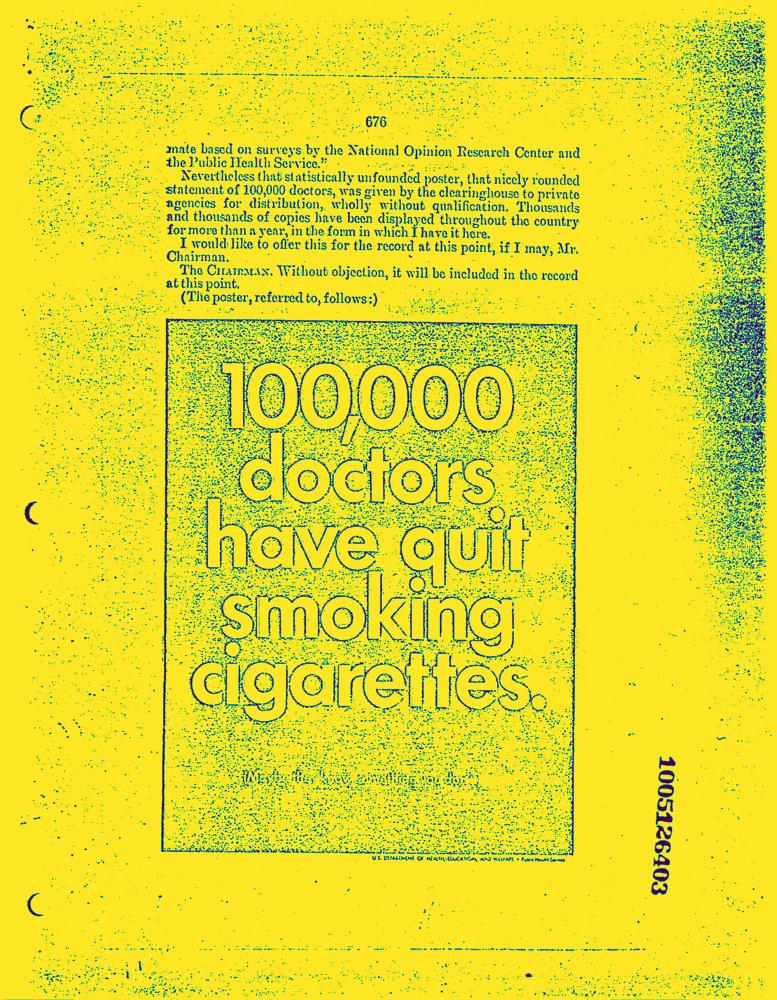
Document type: AD